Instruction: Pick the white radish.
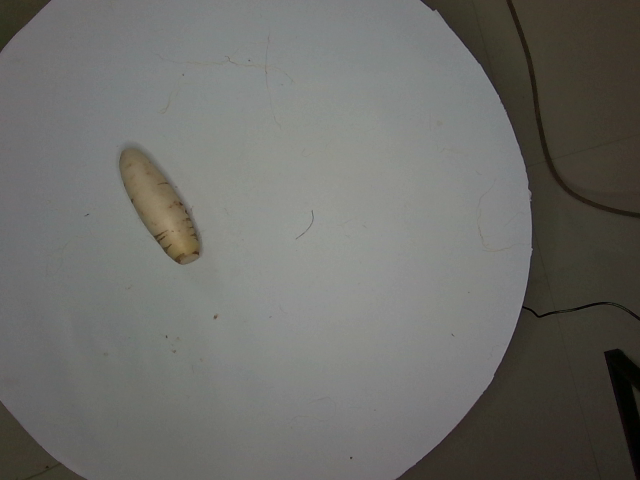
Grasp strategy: vertical